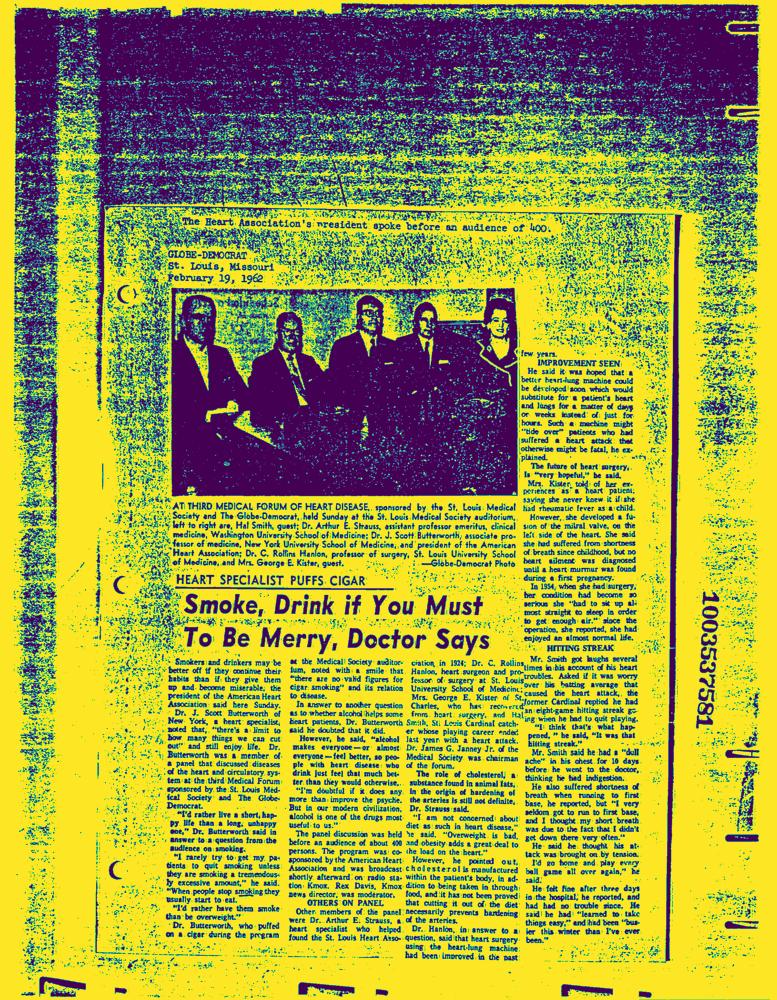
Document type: News-Article